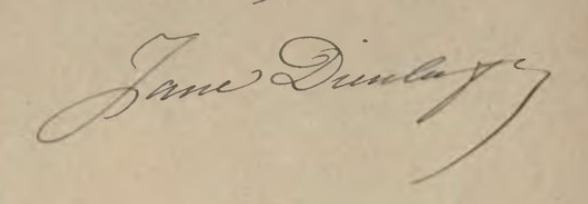
Signature of: jane dieulafoy